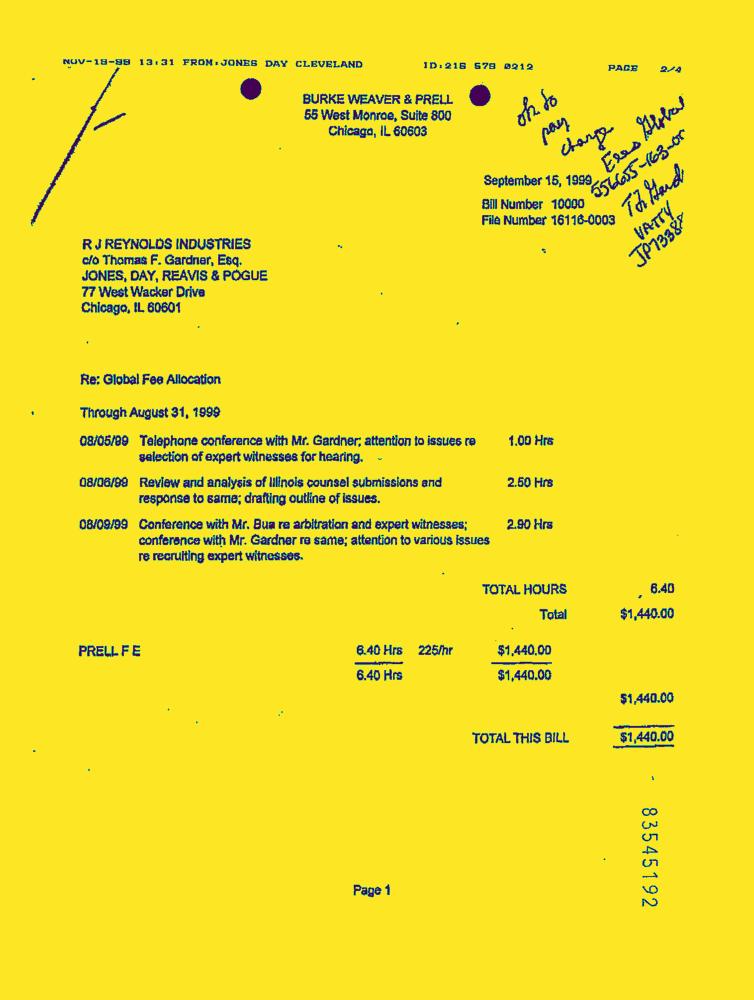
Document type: Invoice-Doc